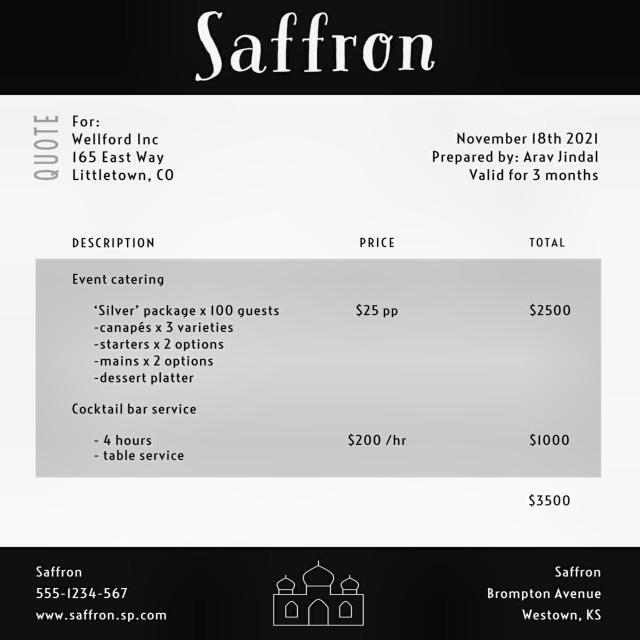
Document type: Invoice